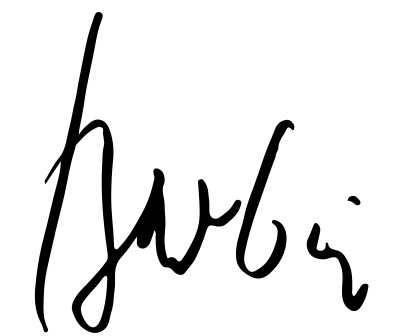
Signature of: klaus barbie